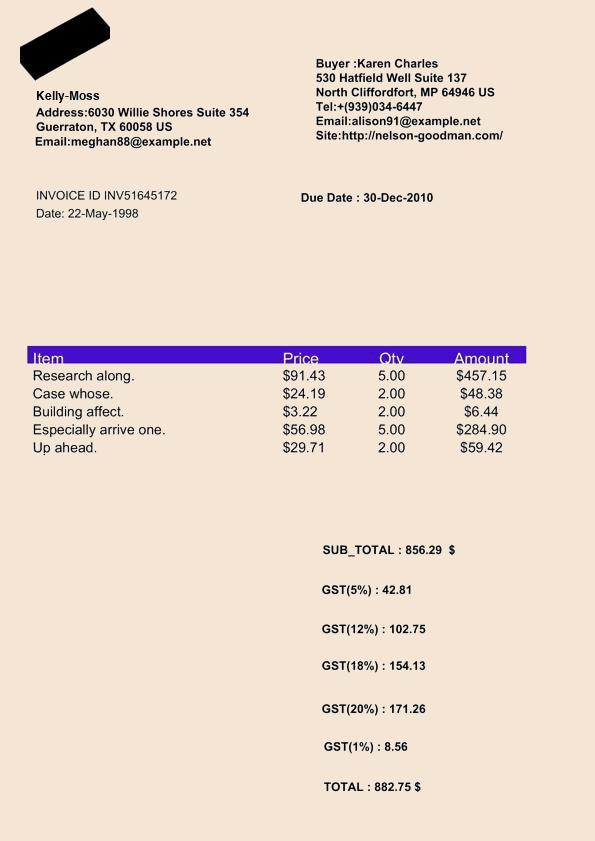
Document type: Invoice